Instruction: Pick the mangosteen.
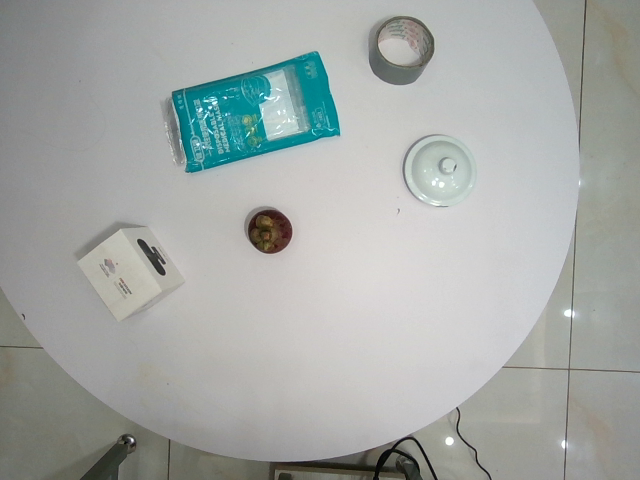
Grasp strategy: vertical